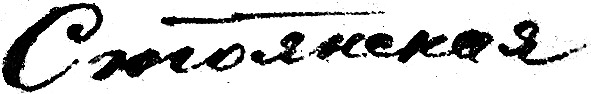
Signature of: q63053354